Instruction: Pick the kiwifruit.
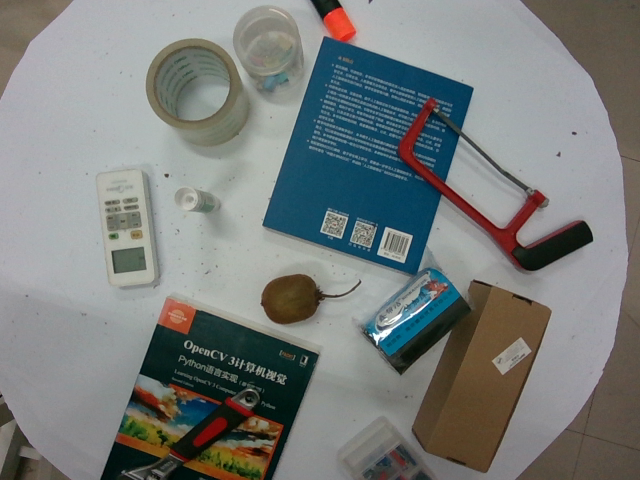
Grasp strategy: vertical